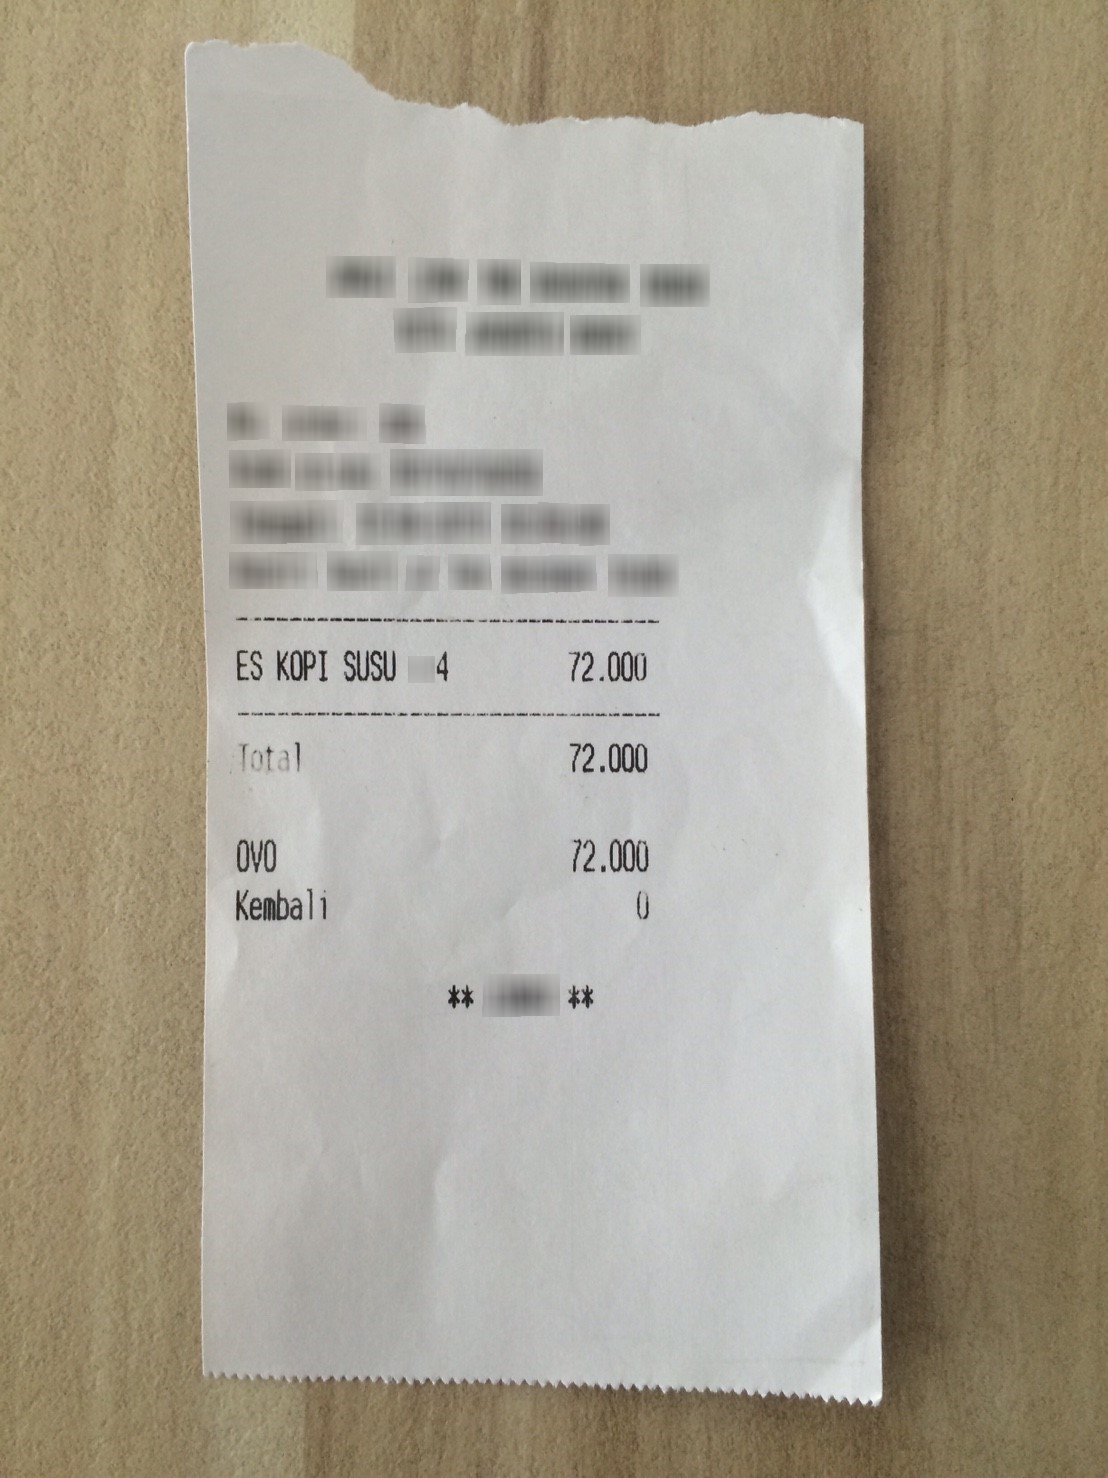
Number of items: 3
Total: 72.000
OCR text regions:
text: Total
text: 72.000
text: OVO
text: 72.000
text: Kembali
text: 0
text: ES
text: KOPI
text: SUSU
text: 4
text: 72.000